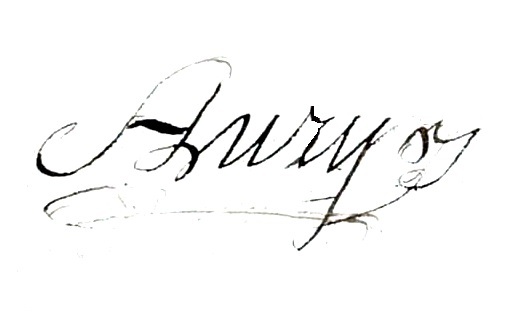
Signature of: jean aury